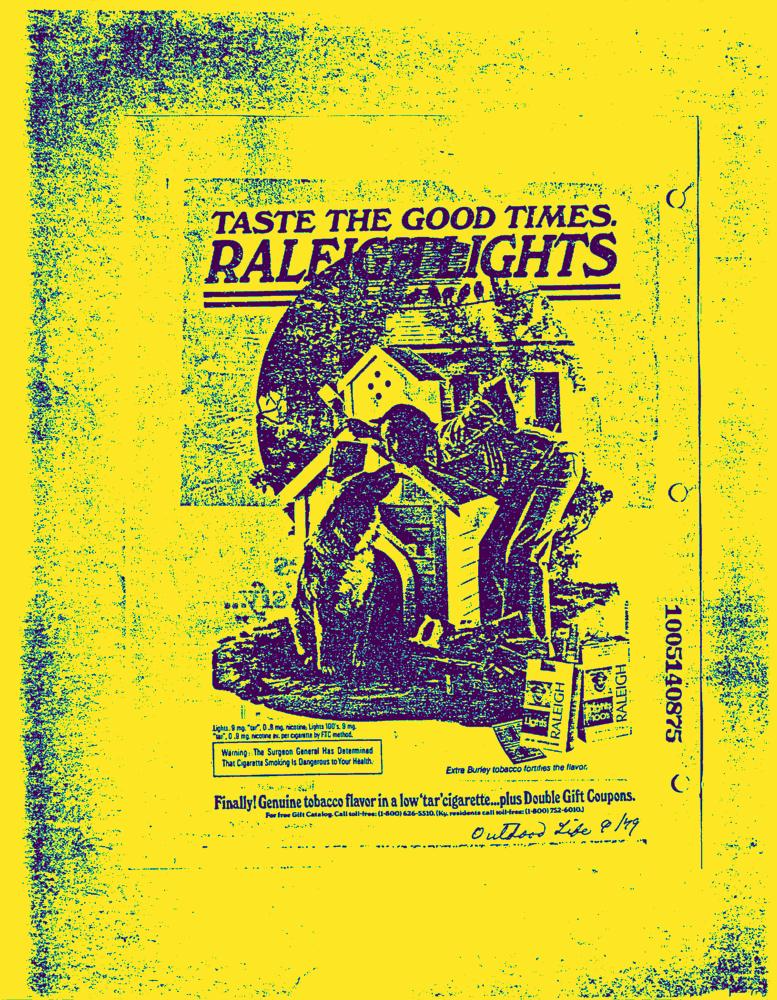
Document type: AD